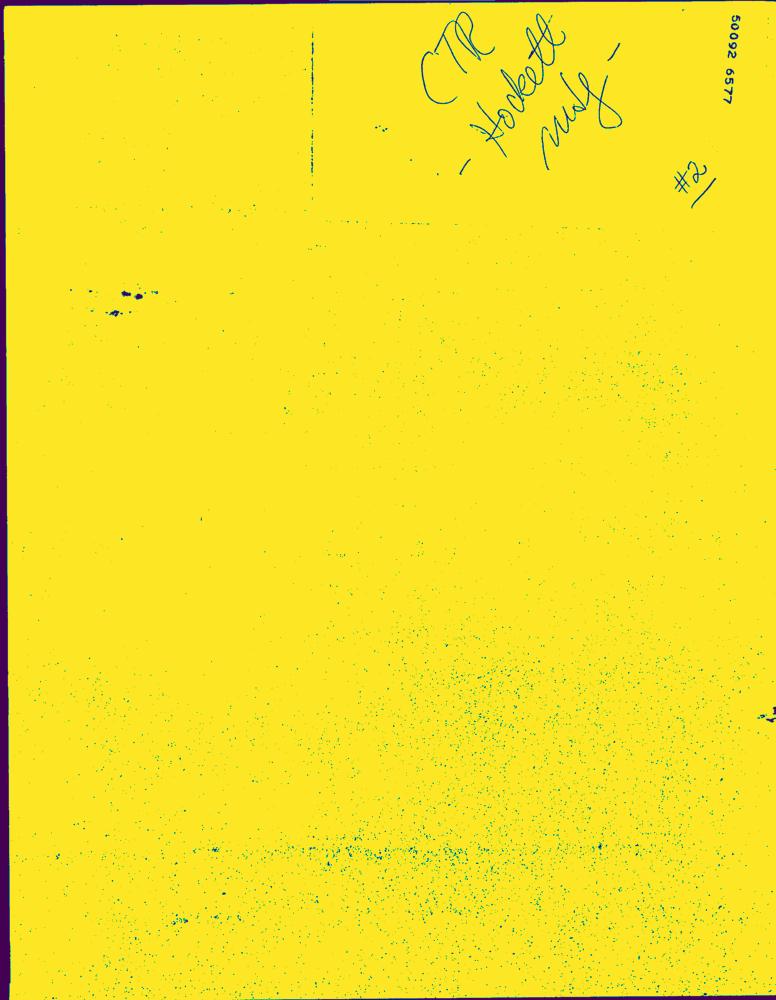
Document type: Hand-Written